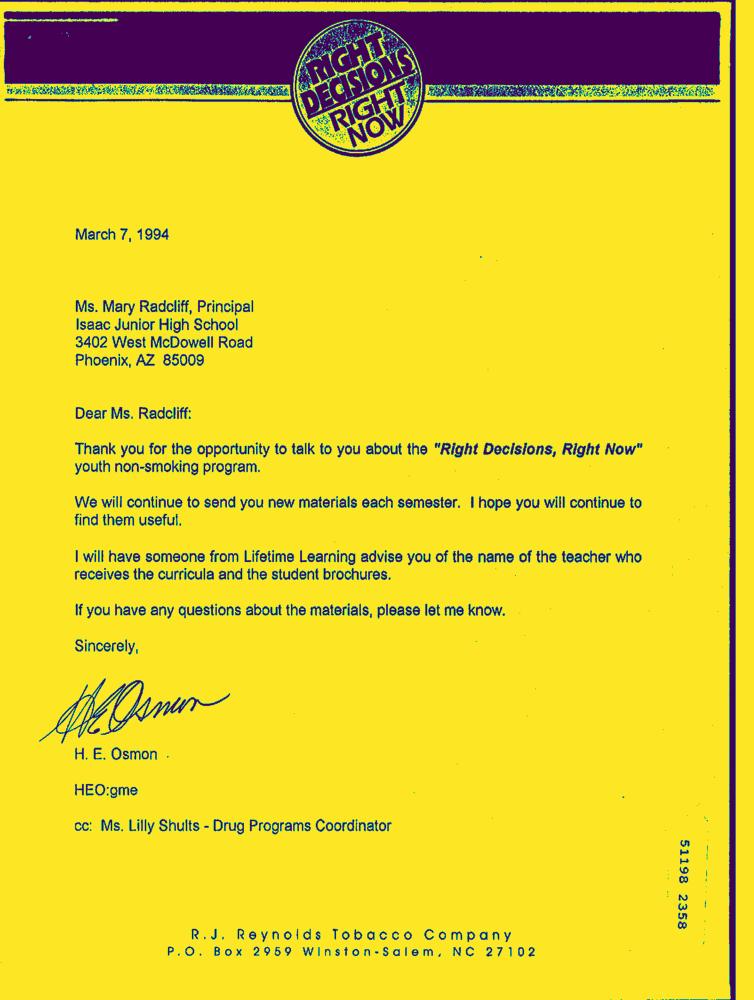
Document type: Letter-Doc